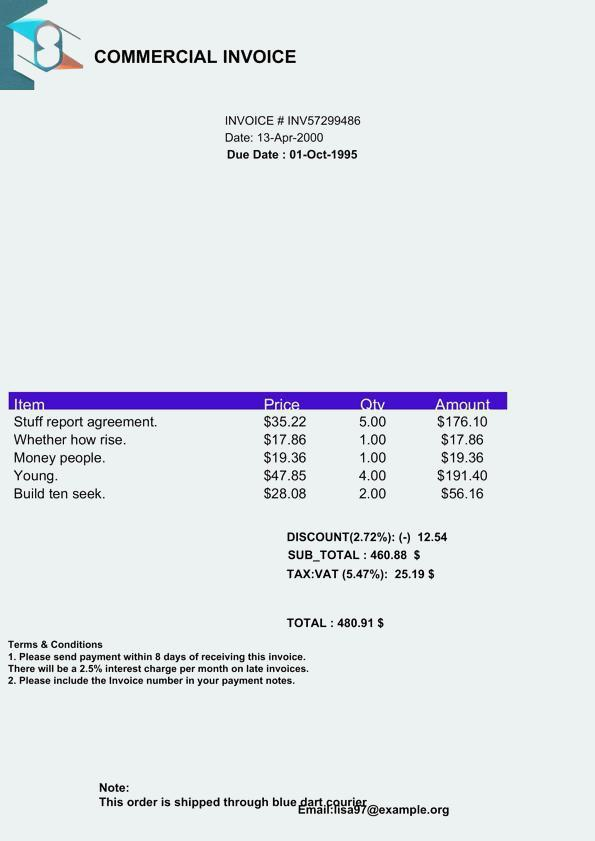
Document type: Invoice